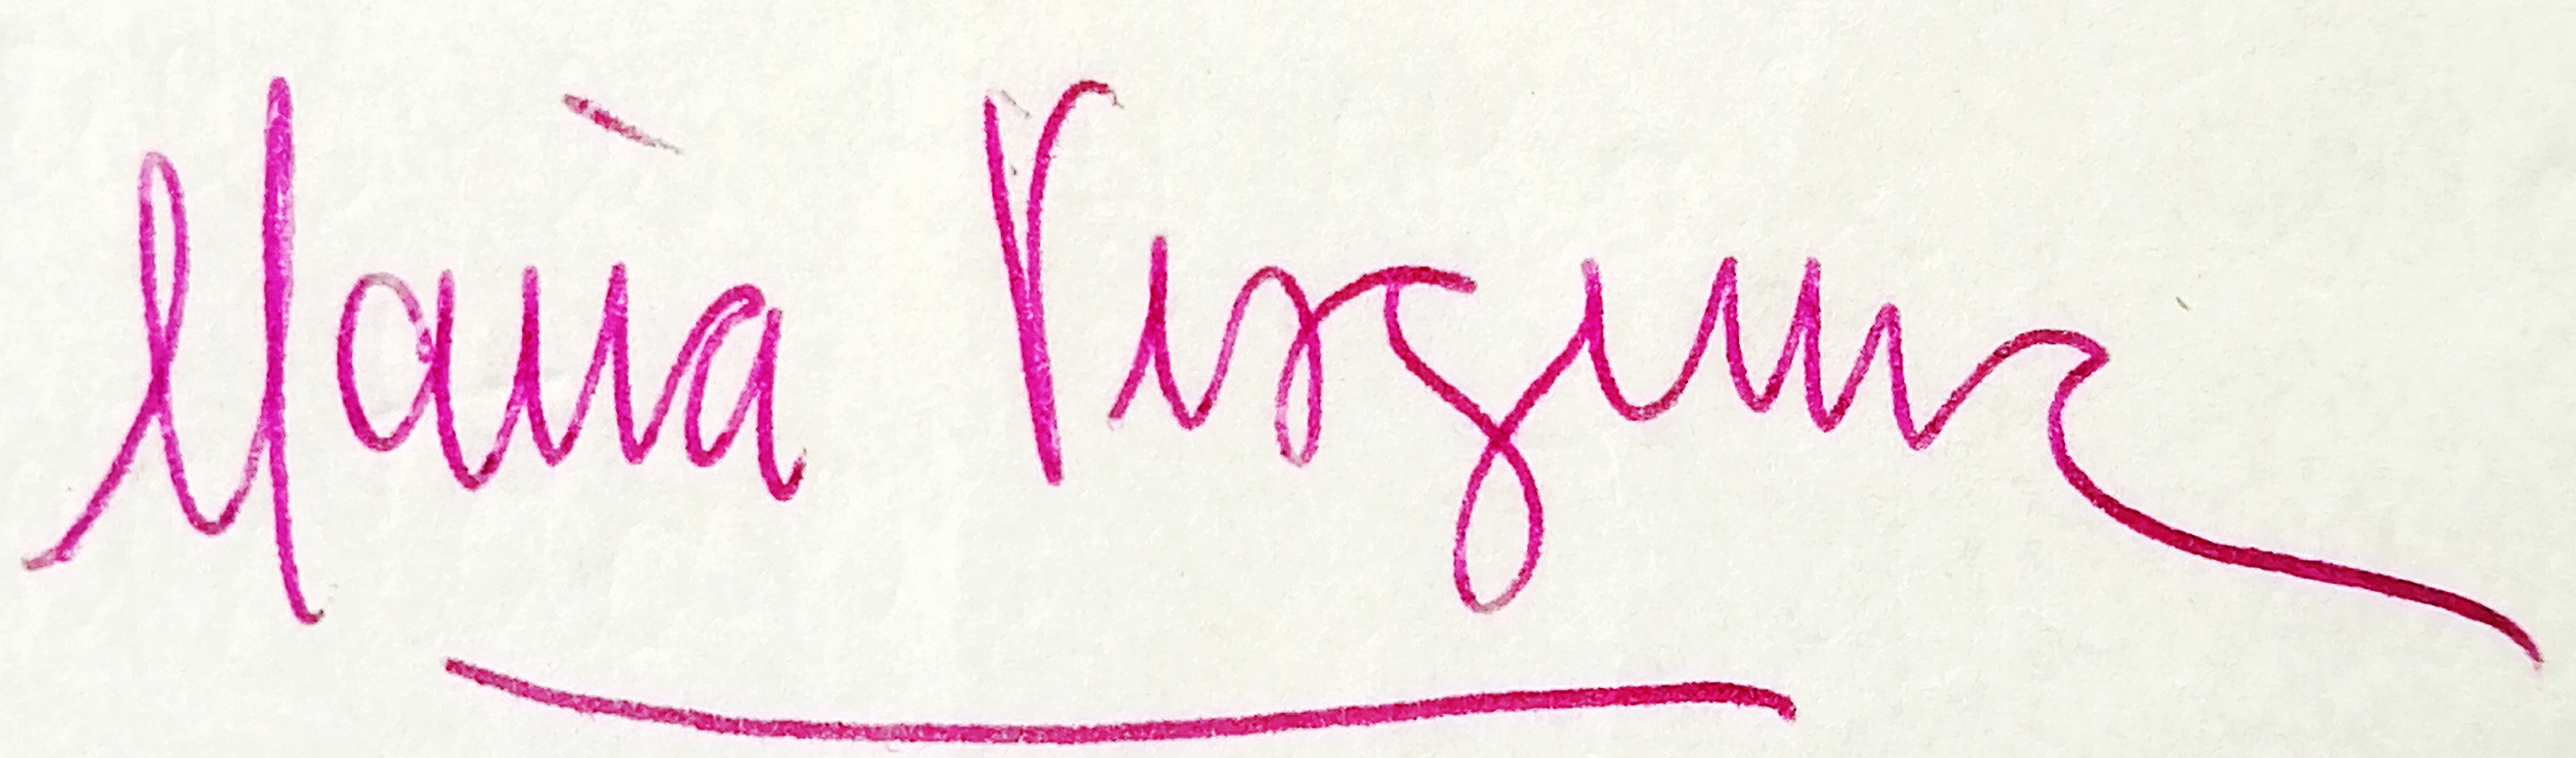
Signature of: maría virginia estenssoro